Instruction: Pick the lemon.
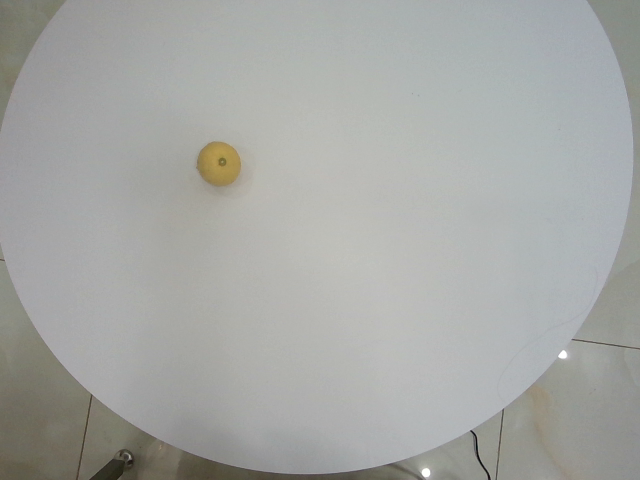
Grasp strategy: vertical